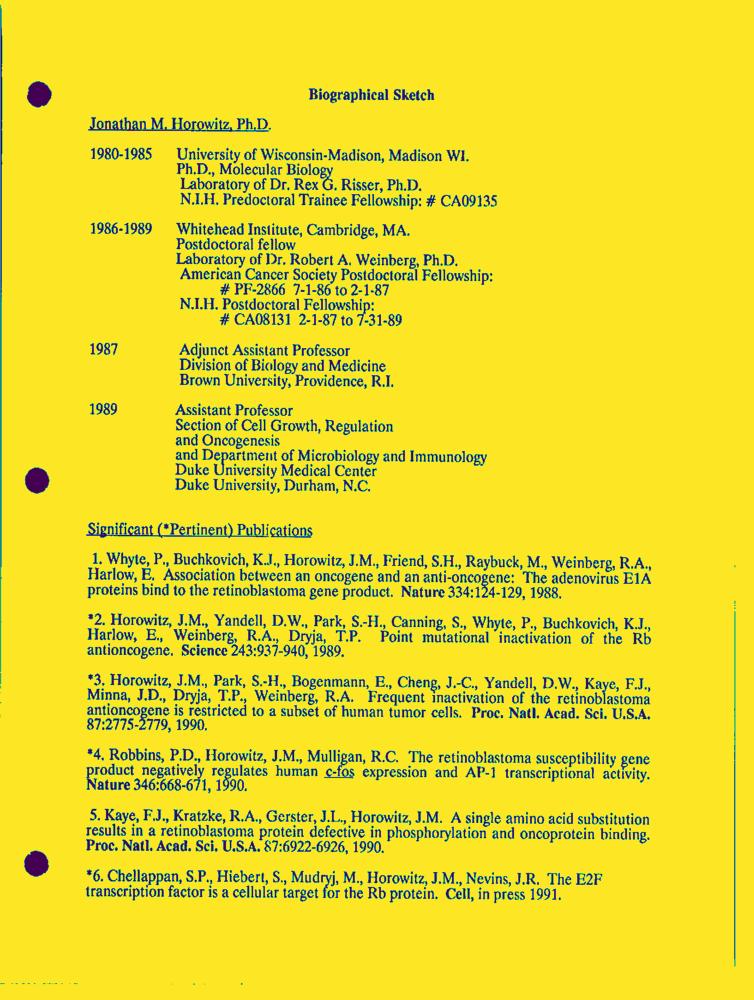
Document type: Resume-Doc